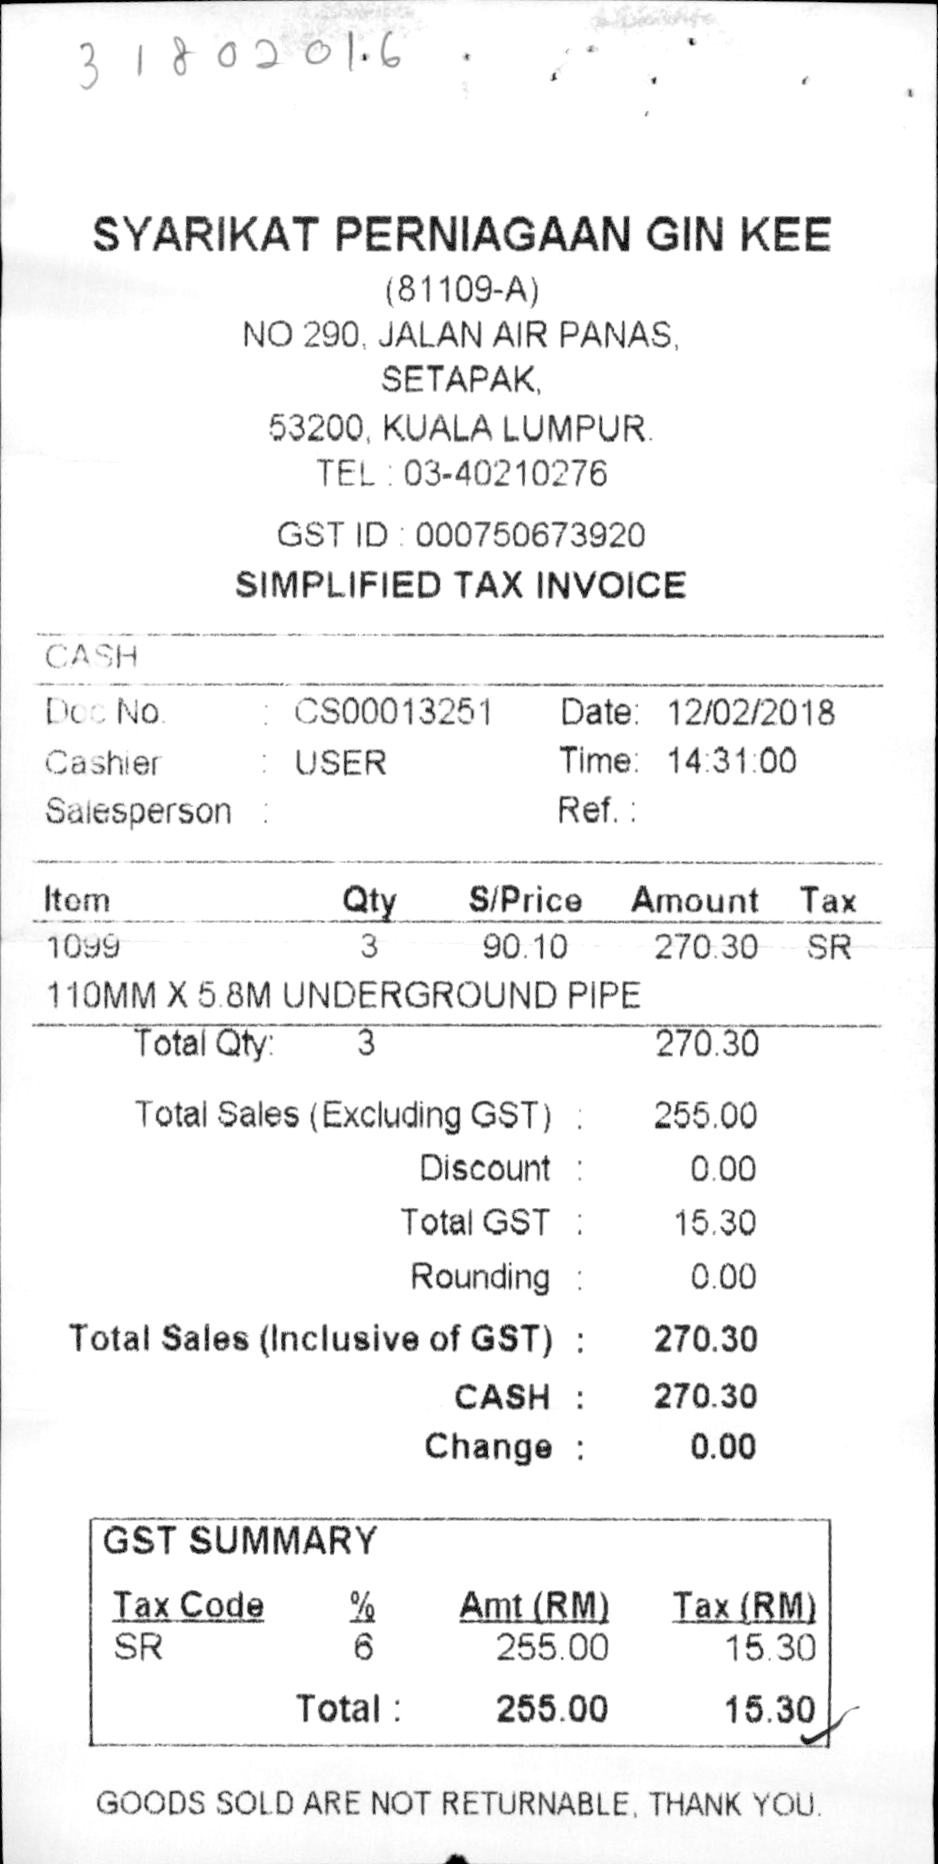
SYARIKAT PERNIAGAAN GIN KEE
(81109-A)
NO 290, JALAN AIR PANAS,
SETAPAK,
53200, KUALA LUMPUR.
TEL:03-40210276
GST ID: 000750673920
SIMPLIFIED TAX INVOICE
CASH
DOC NO.
: CS00013251
DATE: 12/02/2018
CASHIER
: USER
TIME: 14:31:00
SALESPERSON :
REF.:
ITEM
QTY
S/PRICE
AMOUNT
TAX
1099
3
90.10
270.30
SR
110MM X 5.8M UNDERGROUND PIPE
TOTAL QTY:
3
270.30
TOTAL SALES (EXCLUDING GST) :
255.00
DISCOUNT :
0.00
TOTAL GST :
15.30
ROUNDING :
0.00
TOTAL SALES (INCLUSIVE OF GST) :
270.30
CASH :
270.30
CHANGE :
0.00
GST SUMMARY
TAX CODE
%
AMT(RM)
TAX(RM)
SR
6
255.00
15.30
TOTAL :
255.00
15.30
GOODS SOLD ARE NOT RETURNABLE, THANK YOU.